Question: Describe the condition in detail:
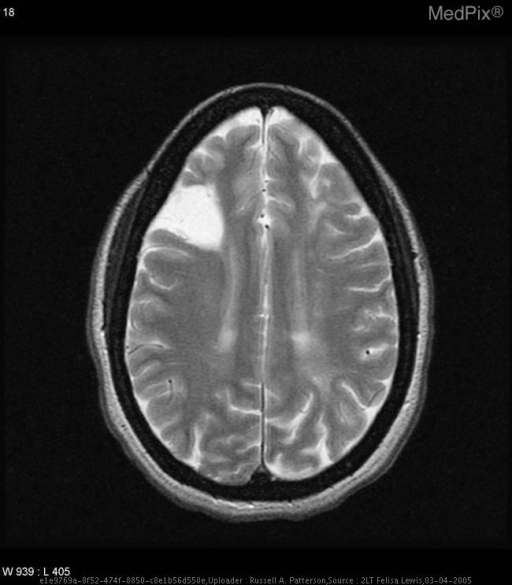
Answer: The disease is discussed as: Cerebral infarcts (strokes) are either ischemic or hemorrhagic in origin.  Ischemia is responsible for two-thirds of strokes, while hemorrhage causes about one-third.  CT or MRI provide a more definitive diagnosis than simply the history or clinical symptoms.

Ischemic strokes can be caused by thrombosis or embolism.  Thrombosis more commonly occludes larger cerebral arteries, such as the ICAs, MCA or basilar artery, or the venous system.  These are generally preceded by TIAs, which give warning of an impending stroke and its affected territory.  The symptoms generally progress over minutes to hours.  Embolism usually occurs when thrombi pass to distal cerebral arteries from larger vessels such as the heart, aorta, or large cerebral arteries.  The symptoms at presentation usually do not progress further.   Hemorrhagic strokes can result in destruction or compression of brain tissue or vessels that then cause neurologic symptoms.  Some common causes are intracerebral hemorrhage, subarachnoid hemorrhage, or subdural or epidural hemorrhage.

A patient who suffers from a cerebral infarct often has co-morbid conditions, broadly broken down into vascular, cardiac and hematologic disorders.  Common vascular disorders are atherosclerosis, inflammatory disorders (e.g., SLE, temporal arteritis) and migraines.  Arrhythmias, endocarditis, and rheumatic heart disease can lead to strokes.  Like this patient, sickle cell disease and hypercoagulable states can also result in strokes.

The middle cerebral artery is the most commonly occluded vessel in an ischemic stroke.  A stroke of the superior division will result in contralateral hemiparesis affecting the upper body (but not the legs), contralateral hemisensory deficit and if the dominant hemisphere is involved, Broca’s aphasia.  An inferior division stroke may result in cortical sensory function impairment such as contralateral graphesthesia and stereognosis and disorders of spatial thought.  In the dominant hemisphere, Wernicke’s aphasia may occur.  A stroke at the bifurcation or trifurcation will have superior and inferior divisional symptoms, plus homonymous hemianopia and global aphasia.  Finally, an occlusion of the stem of the MCA will logically be the most devastating, as it can cause hemiparesis of the entire contralateral side.